Question: What is the suspected problem?
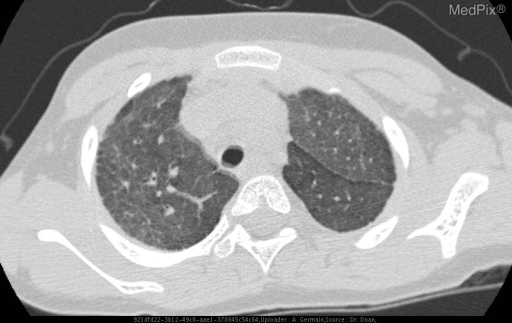
Answer: The findings suggest During acute bleeding episode, areas of increased opacity and decreased lung volume are seen throughout the lungs, especially in the bases.. IN PROGRESS. The patient might have a history of Patient with diagnosis of idiopathic pulmonary hemosiderosis per open lung biopsy 10/07 who has been relatively asymptomatic but with persistent presence of hemosiderin-laden macrophages in bronchoalveolar lavage and desaturation noted on exercise test in May 2008.

HISTORY
Patient was product of pregnancy complicated by pre-eclampsia. Patient was born at 27weeks after 2 days of antenatal steroids. Significant respiratory distress requiring intubation was noted immediately after birth.

Neonatal course included multiple doses of surfactant. 68 days mechanical ventilation, and 3 months of NICU care. Complications included multiple episodes of pneumonia, presumed sepsis, NEC, anemia, and electrolyte abnormalities.

The patient was discharged home on O2 which she used until 9 months of age, as well as Fe, diuretics, steroids.

After 1 year of age, patient began to have multiple episodes of pneumonia, bronchitis, and asthma requiring hospitalization. Anemia, requiring 2 transfusions, was noted in context of one episode of pneumonia.

In addition, the patient experienced failure to thrive, reaching less than 3% height/weight for her age.

At the present, the patient is at 25% height, 3% weight.

Parents otherwise deny recent URI, cough, wheeze.

Hospitalizations:
after birth x 3 mos
2004-pna
2005-pna and transfusion for anemia
2006-pulmonary hemorrhage, respiratory failure
2007-multifocal pna

Surgeries:
bronchoscopy 12/06, 12/07, 5/08
open lung bx 10/07
port cath placement 12/07

Meds:
Prevacid 15 mg tablet QD
Miralax, 17 gm QD
Iron oral solution75mg/0.6mL- 25 mg/mL
Hydroxychloroquine 25mg/mL- 6ml QD
Tums – 1 tablet QD for calcium
Flinstones MVT
Immunizations: Up to date
Allergies: Cow’s Milk

Developmental History: delayed fine motor skills per MOP; otherwise met all milestones.

Family History: non-contributory

Social History: lives with mother, father, older brother. No pets, no smoking.